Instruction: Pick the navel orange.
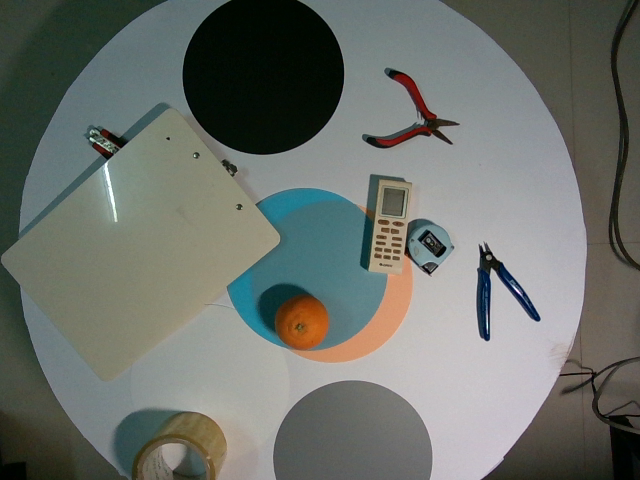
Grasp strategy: vertical